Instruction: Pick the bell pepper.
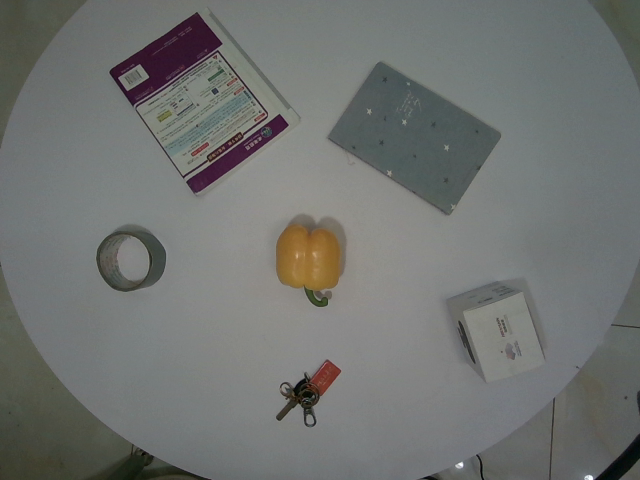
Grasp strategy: vertical